Question: What do the imaging results show?
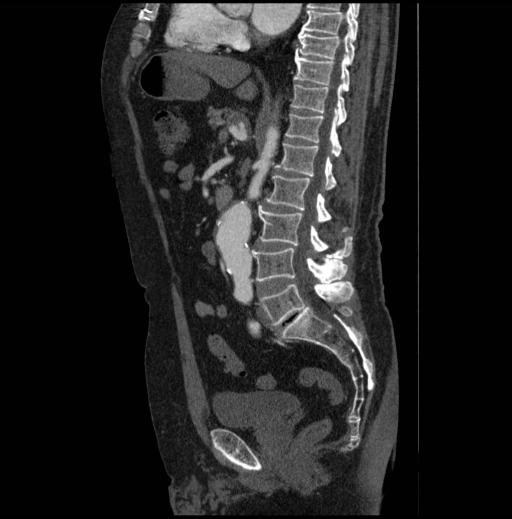
Answer: The imaging shows The axial CT image demonstrates a 2.4-cm fusiform aneurysm of the celiac artery.  The origin of this aneurysm is patent.  Also seen within the celiac aneurysm is an extensive mural thrombosis in the distal half of the aneurysm.  The splenic and
gastroduodenal arteries are patent.

There also is a fusiform infrarenal aortic aneurysm identified measuring 4 cm.  There is also an intimal flap along the abdominal aortic vasculature.  The aorta returns to normal diameter of 2 cm just prior to the bifurcation of the common iliac arteries.

In addition there is also a distal left common iliac artery dilation with a diameter of 1.5 cm. This is a sagittal CT w/ contrast of AAA & Celiac Trunk Aneurysm.